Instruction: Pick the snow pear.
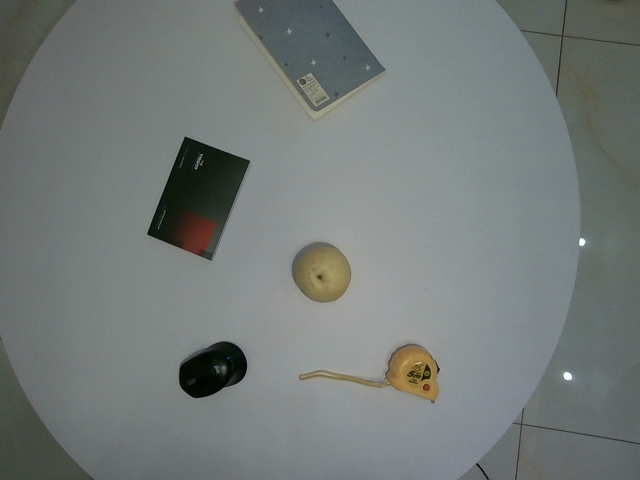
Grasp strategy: vertical